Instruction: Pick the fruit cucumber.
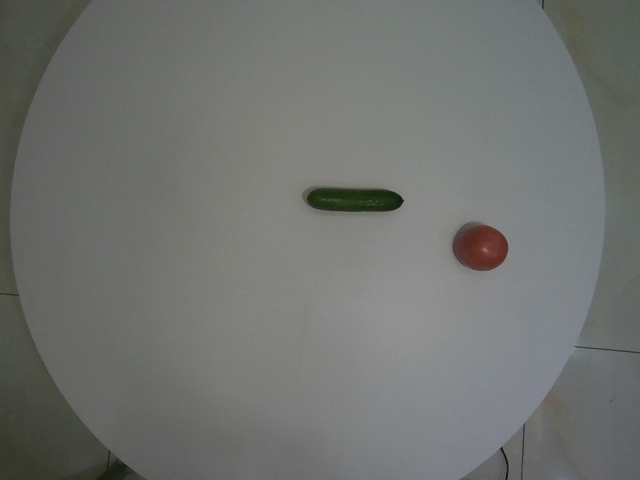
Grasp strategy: vertical